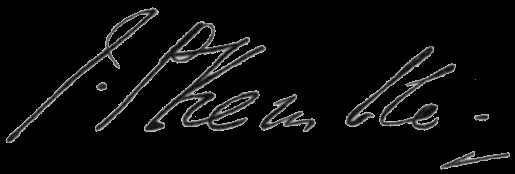
Signature of: john philip kemble